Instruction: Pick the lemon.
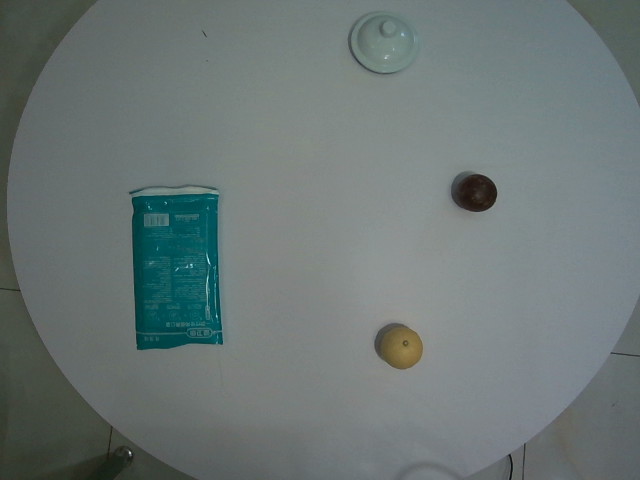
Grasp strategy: vertical